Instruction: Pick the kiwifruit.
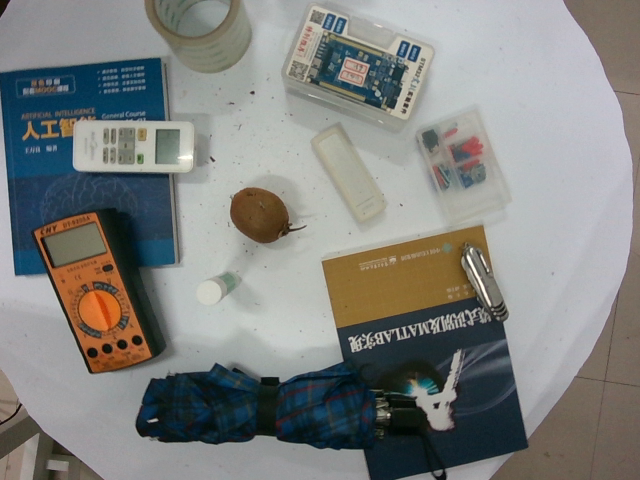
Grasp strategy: vertical